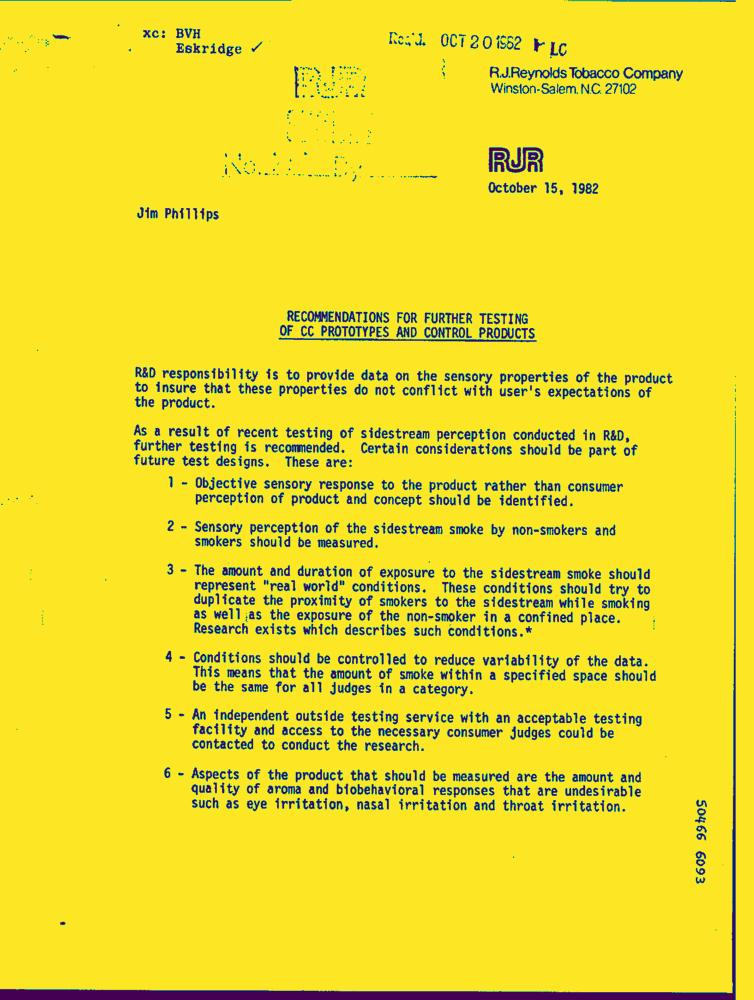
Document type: Letter-Doc